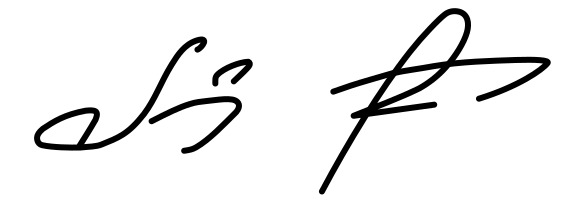
Signature of: magomed daudov